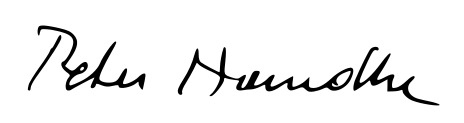
Signature of: peter handke